Identify and extract the amount in words, amount in numbers, payee name, cheque date, and bank name from the image.
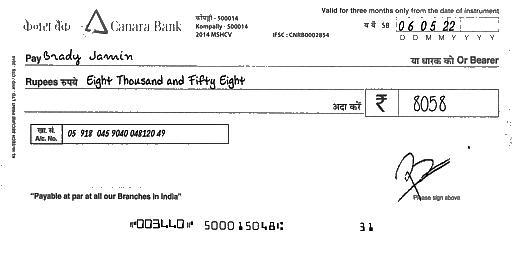
amt_in_words: Eight Thousand and Fifty Eight
amt_in_figures: 8058
payee_name: Brady Jamin
bank_name: Canara Bank
cheque_date: 06/05/22